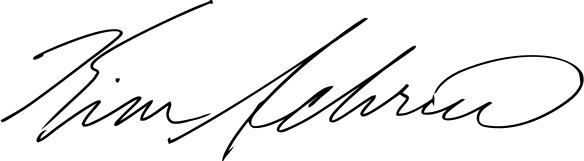
Signature of: kim schrier